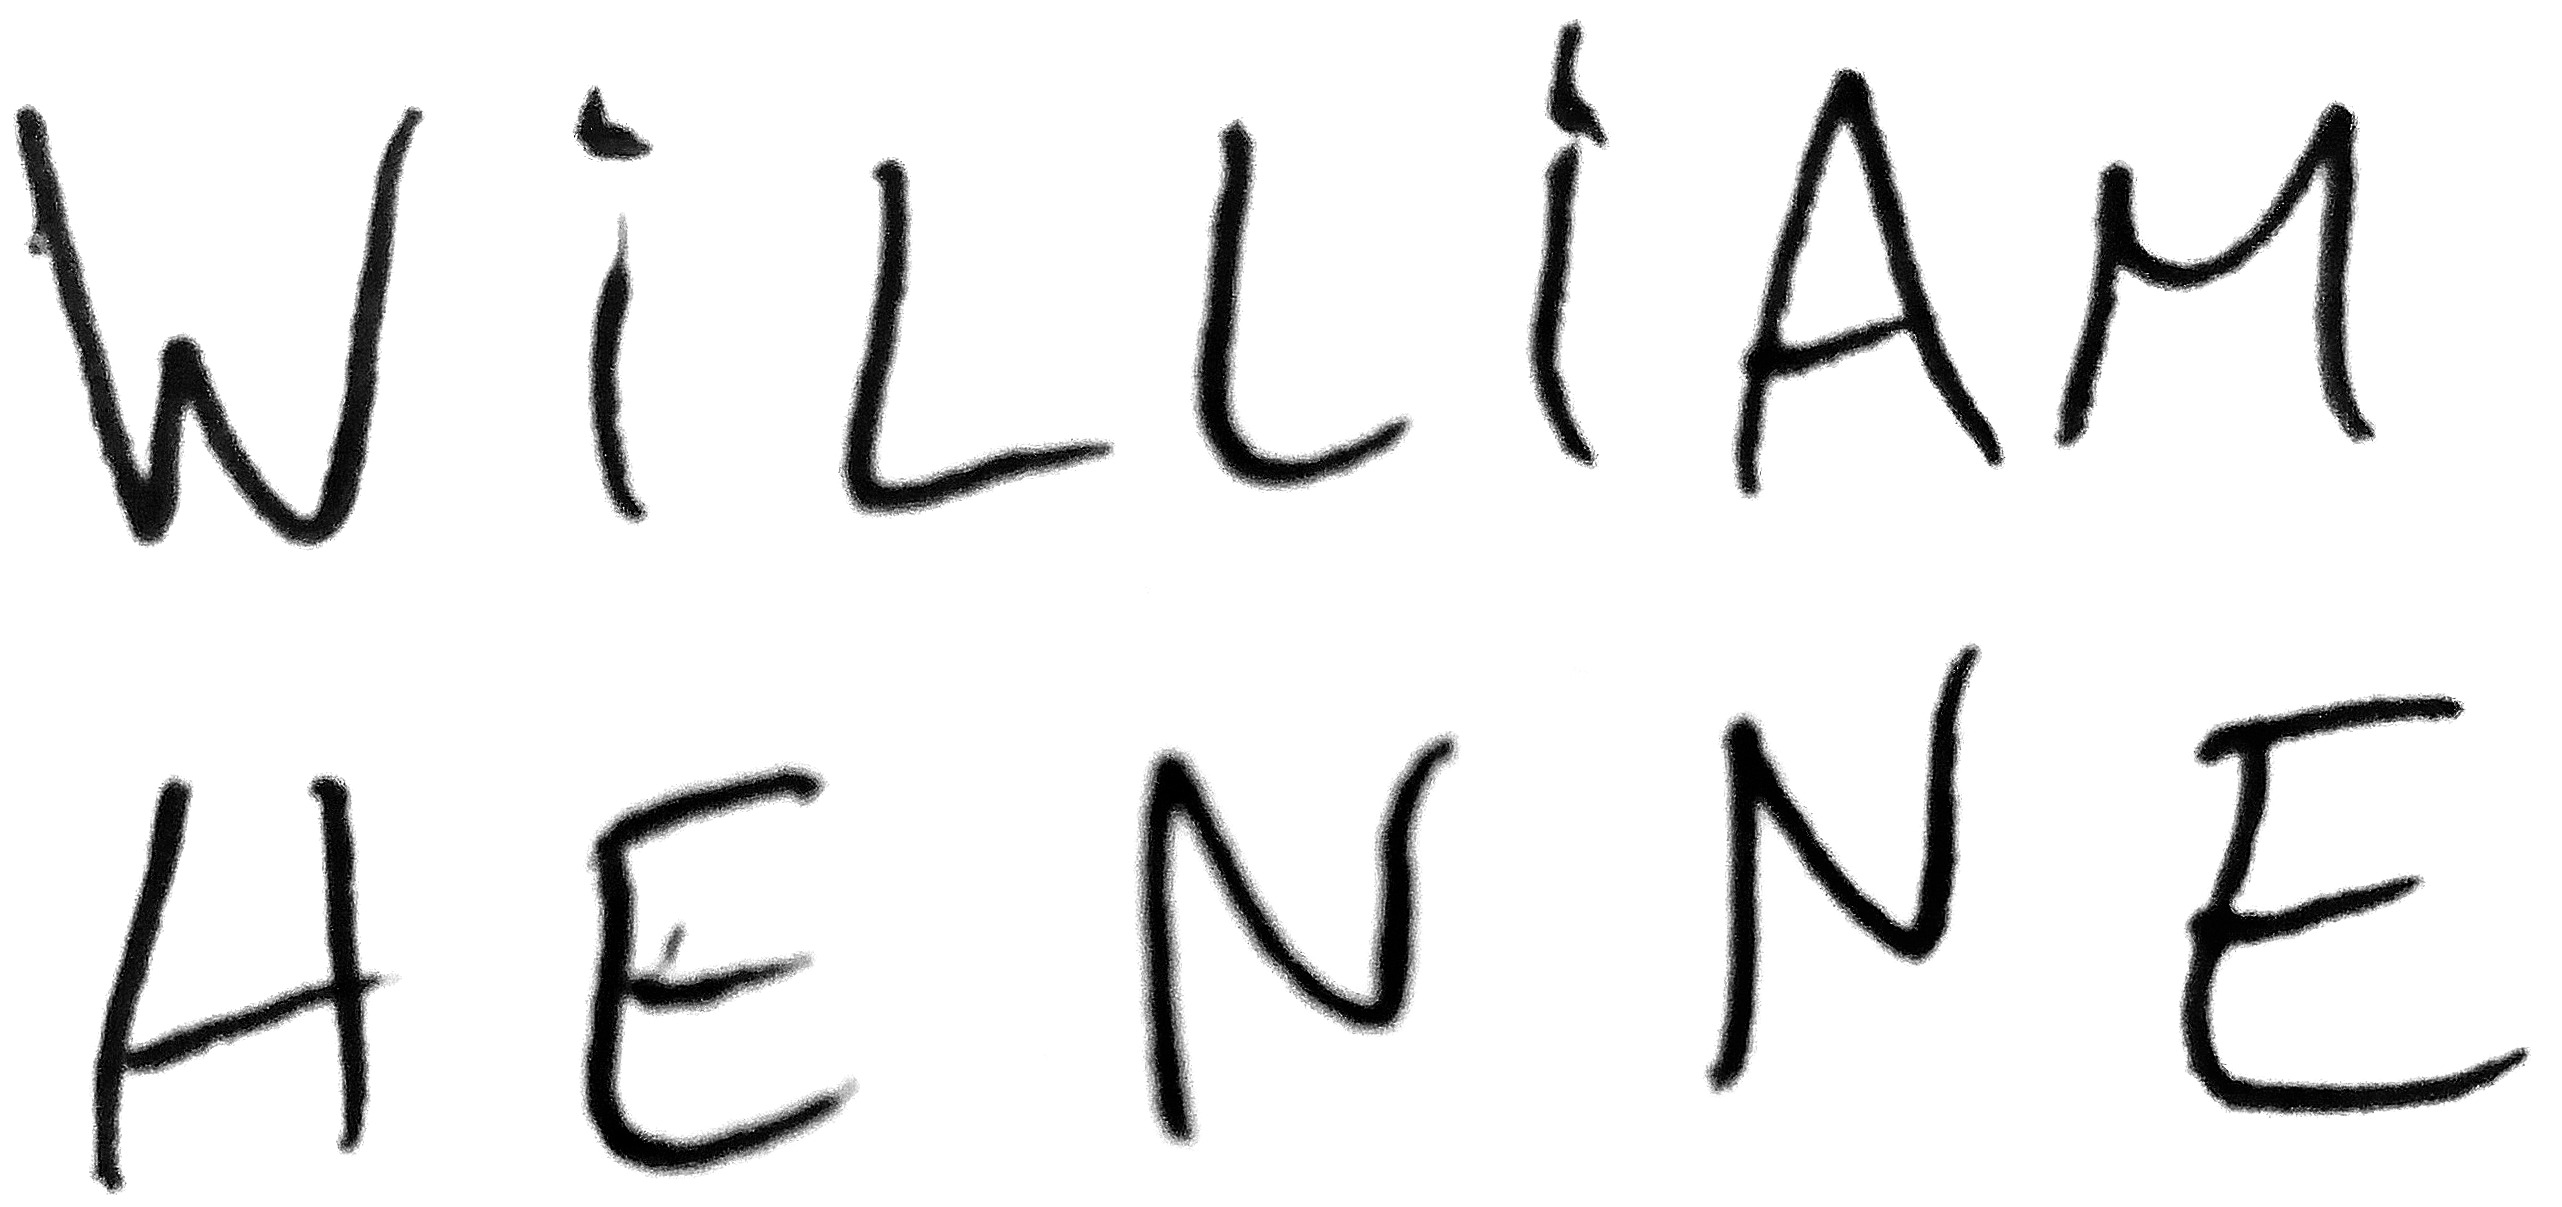
Signature of: william henne